Question: What appears to be the issue?
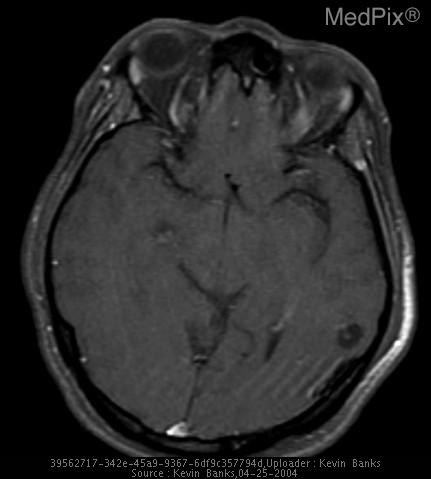
Answer: The findings suggest CT and MR evaluation of the brain demonstrated multiple well-defined cystic lesions in the brain parenchyma and subarachnoid spaces. All lesions were approximately 1cm in size and several appeared to have a small internal nodule. Only one of the lesions (an intra-axial cyst in the frontal lobe) demonstrated any surrounding edema.. Axial post-contrast T1 weighted image with fat saturation technique shows no enhancement of the lesion along the left temporal lobe.. The patient might have a history of A 35 year-old Hispanic female with no significant past medical history presented with new onset of seizures..